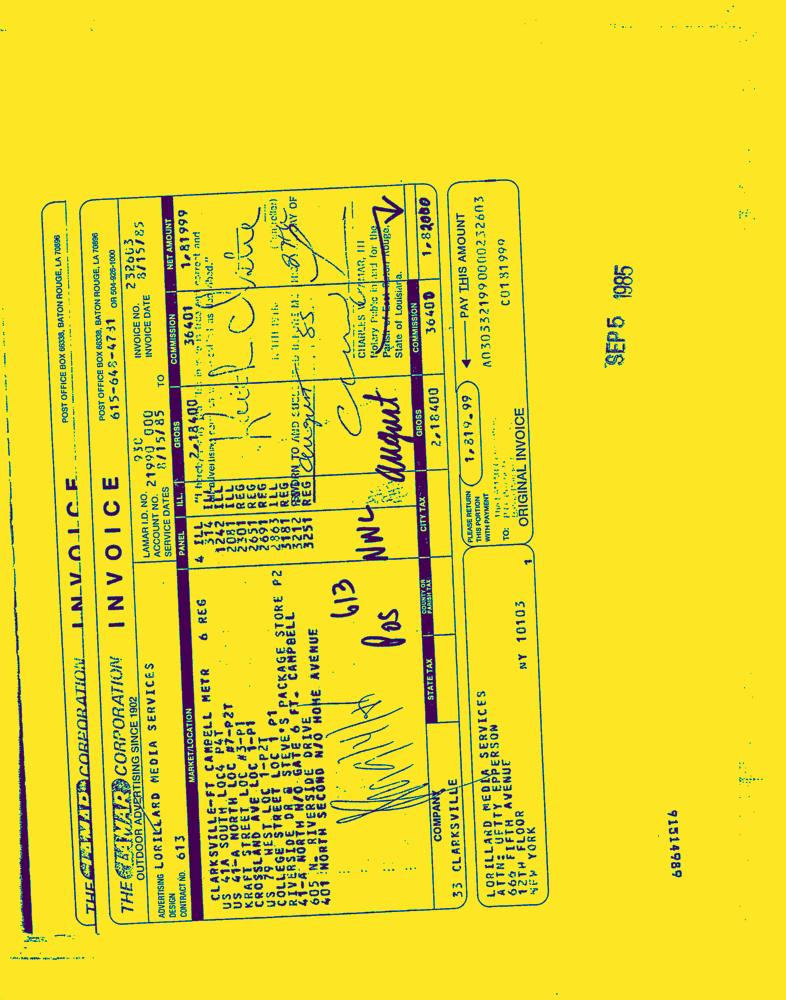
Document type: Invoice-Doc